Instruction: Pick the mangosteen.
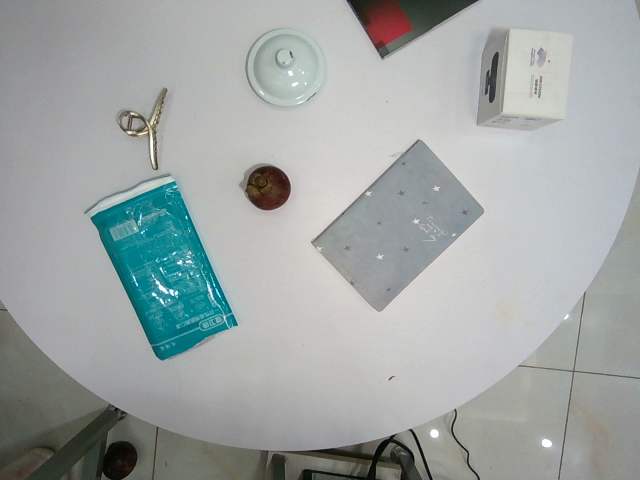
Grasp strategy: vertical